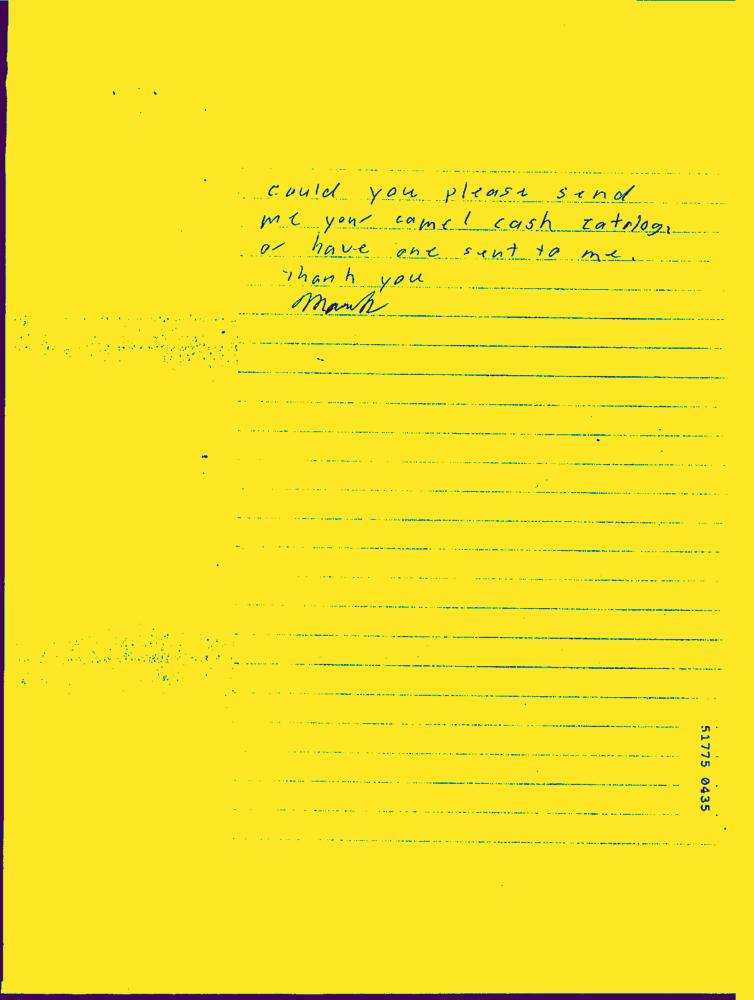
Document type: Hand-Written